Question: What is the potential diagnosis?
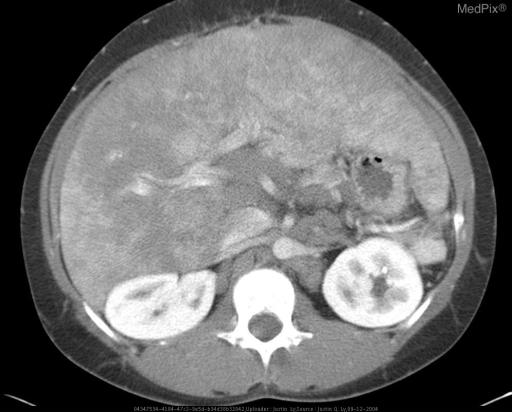
Answer: The possible diagnosis includes Metastatic Disease (colon, stonach, pancreas, breast, lung)
Lymphoma
Other Infiltrative Liver Processes.